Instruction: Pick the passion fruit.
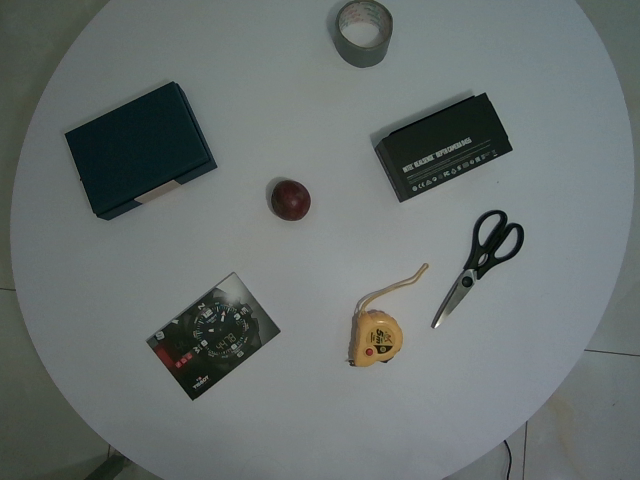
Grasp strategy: vertical